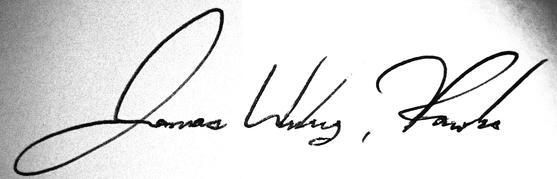
Signature of: james wesley rawles